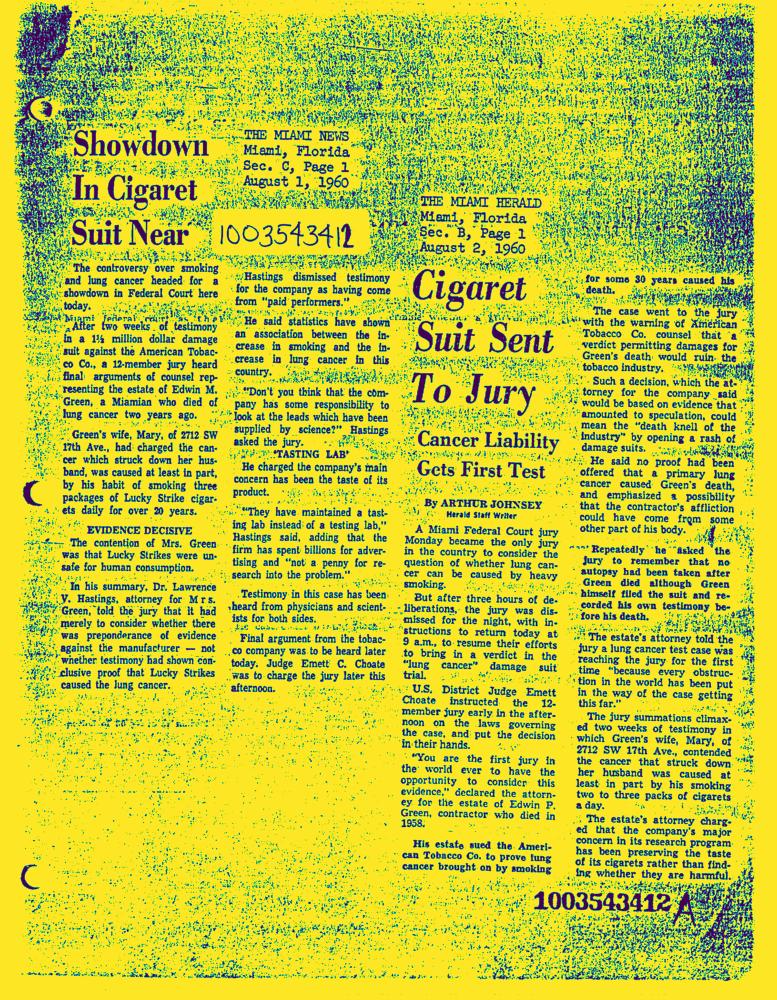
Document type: News-Article